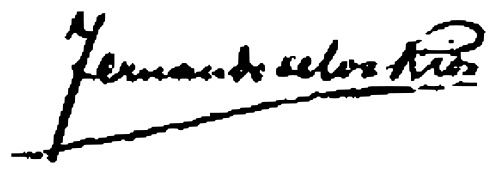
Signature of: fernando de los ríos urriti